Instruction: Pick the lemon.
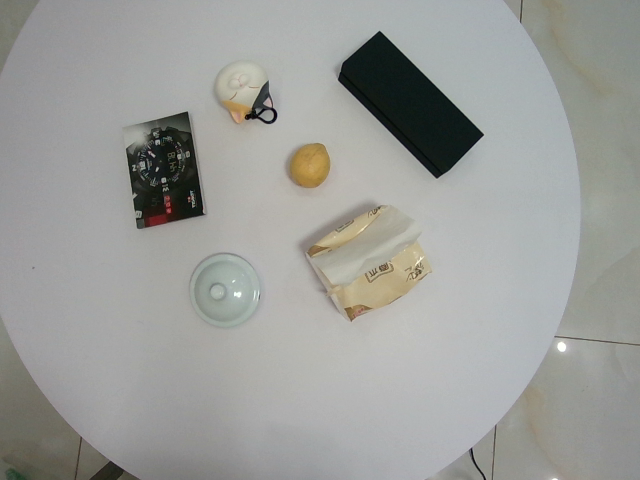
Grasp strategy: vertical